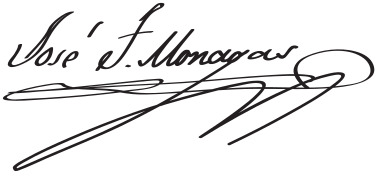
Signature of: josé tadeo monagas